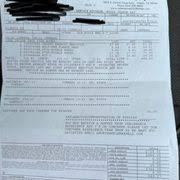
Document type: Invoice